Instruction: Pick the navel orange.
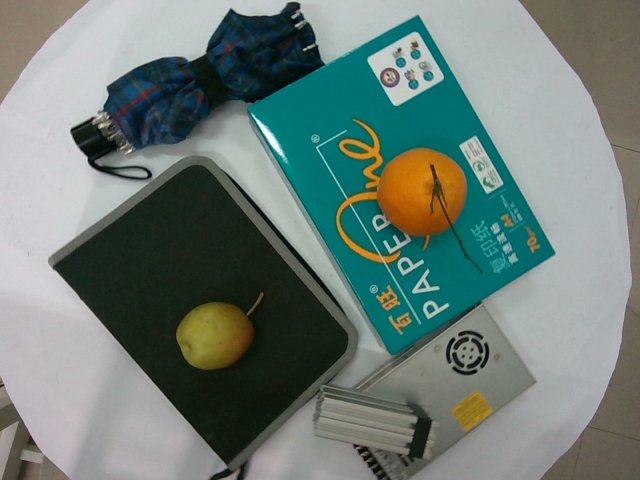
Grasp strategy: vertical